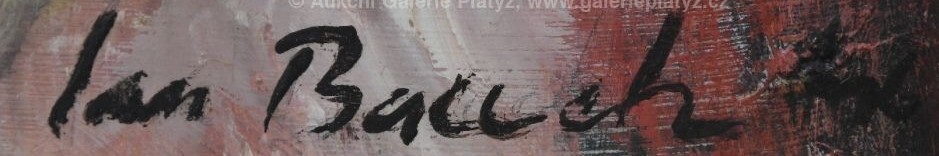
Signature of: jan bauch